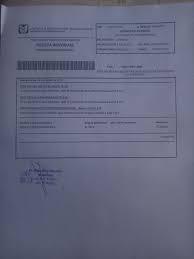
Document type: Invoice